Question: What is the potential diagnosis?
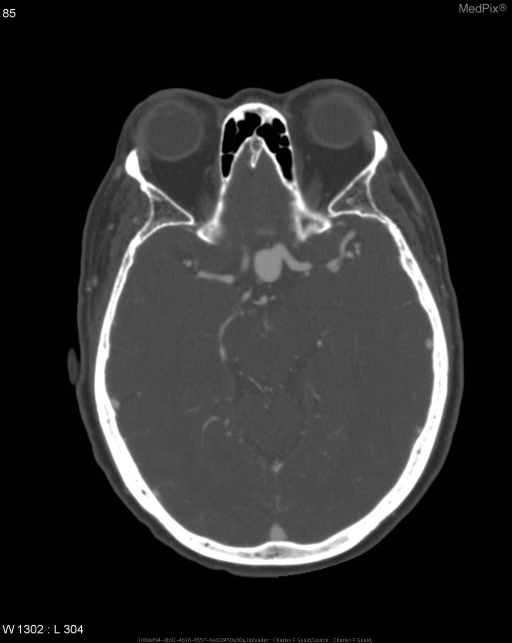
Answer: The possible diagnosis includes •  Congenital berry aneurysm
•  Atherosclerotic fusiform aneurysm
•  Mycotic aneurysm.